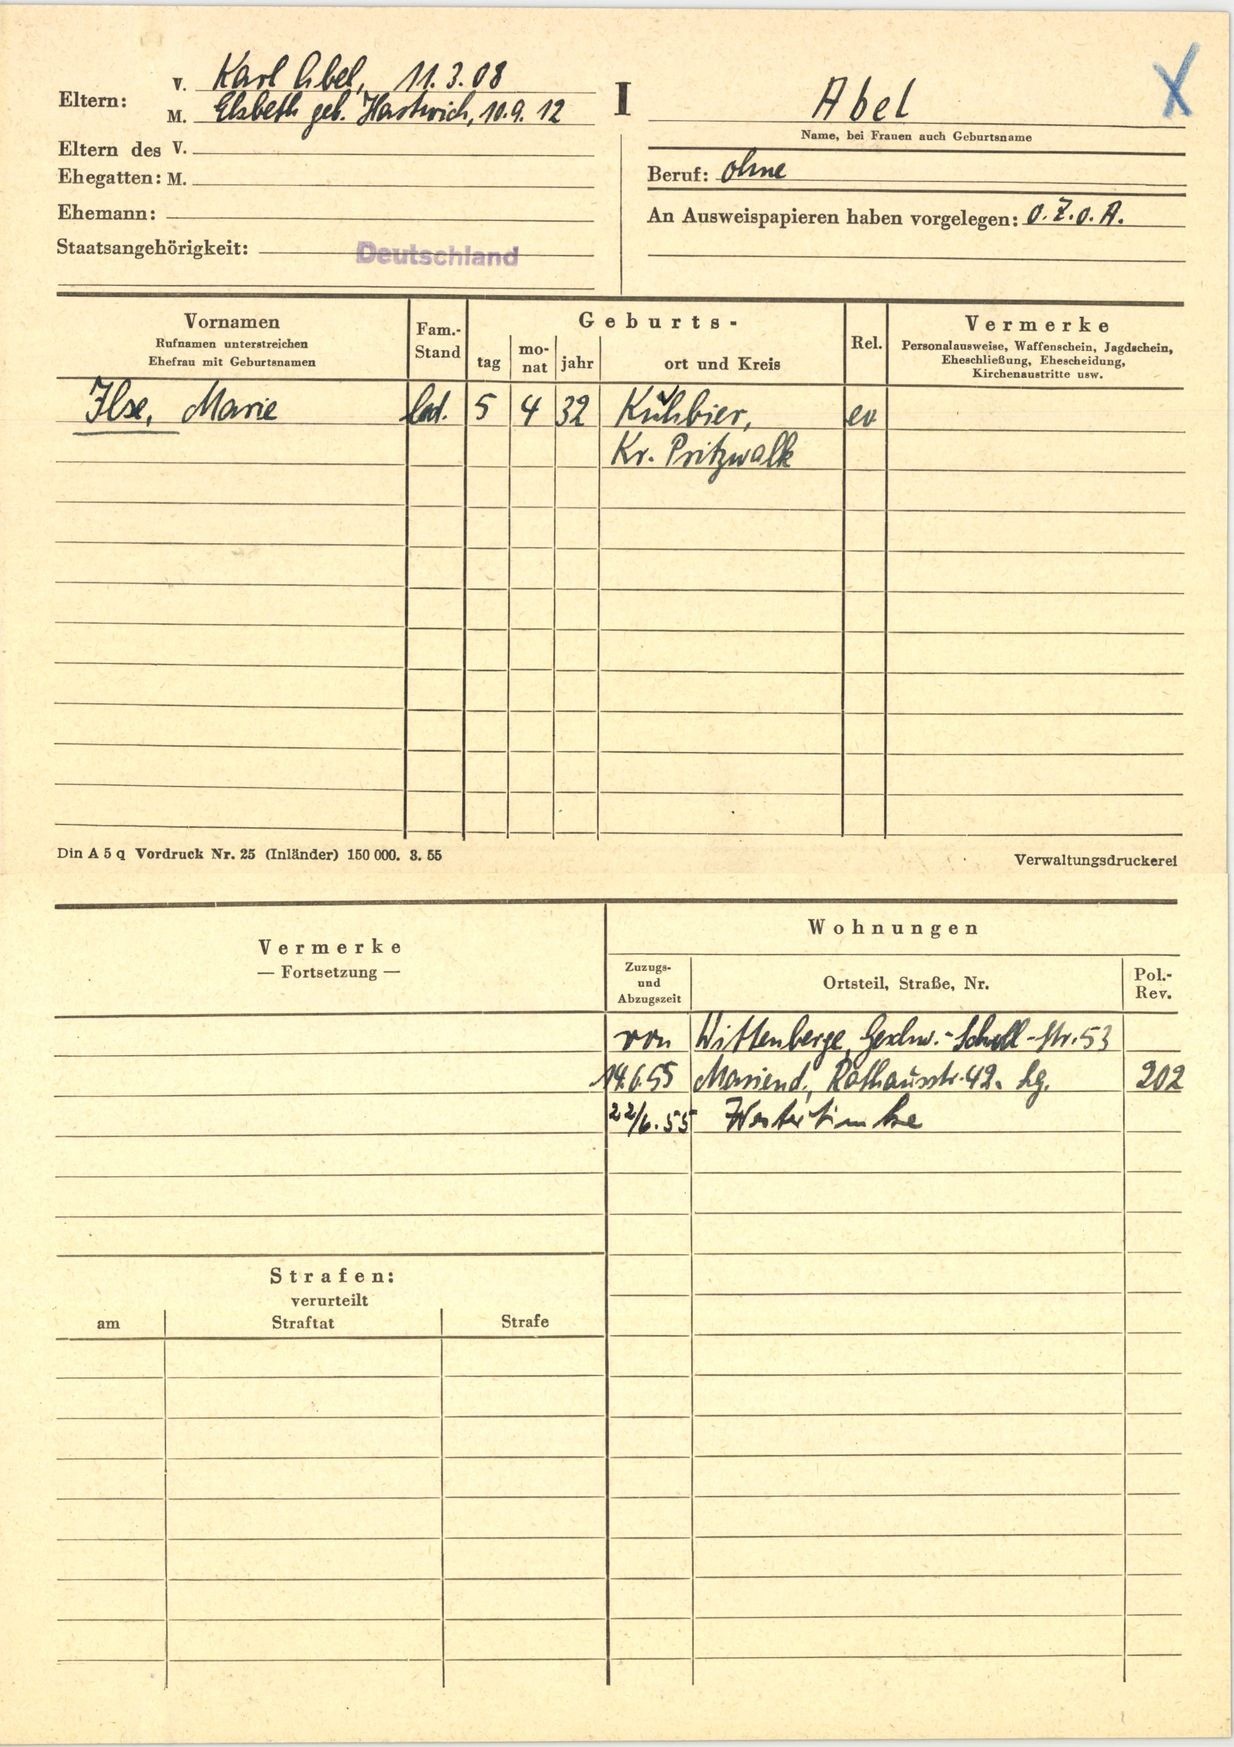
Abel